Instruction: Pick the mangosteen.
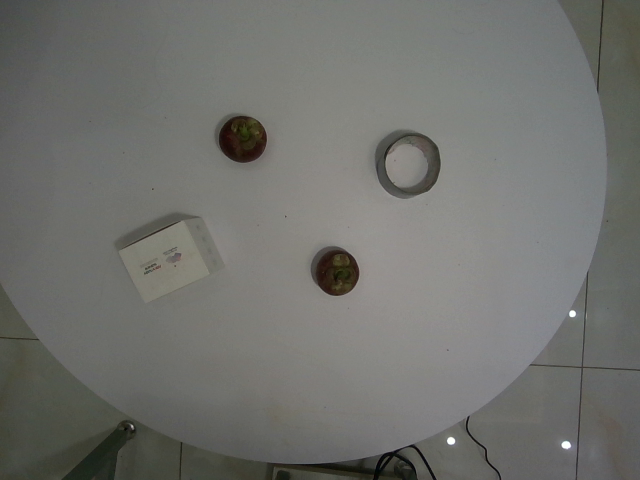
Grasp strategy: vertical